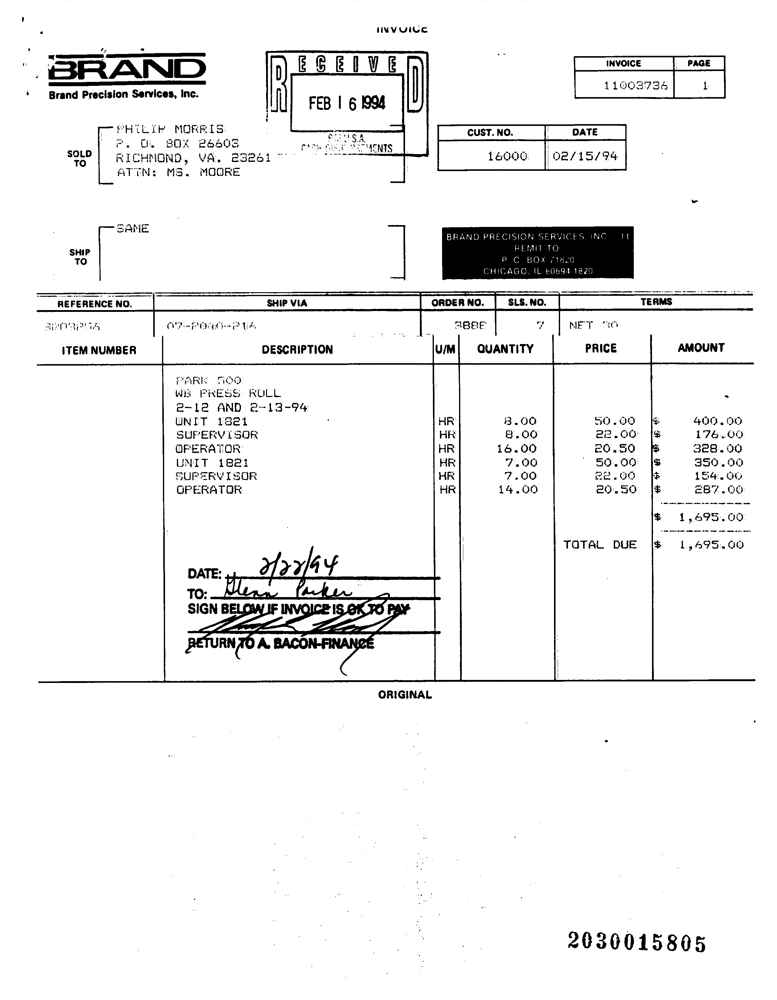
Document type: Invoice